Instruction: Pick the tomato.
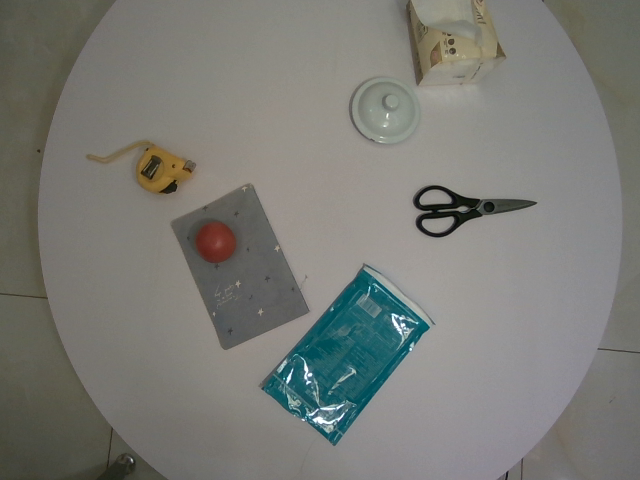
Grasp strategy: vertical